Question: In what way does the history help explain the case?
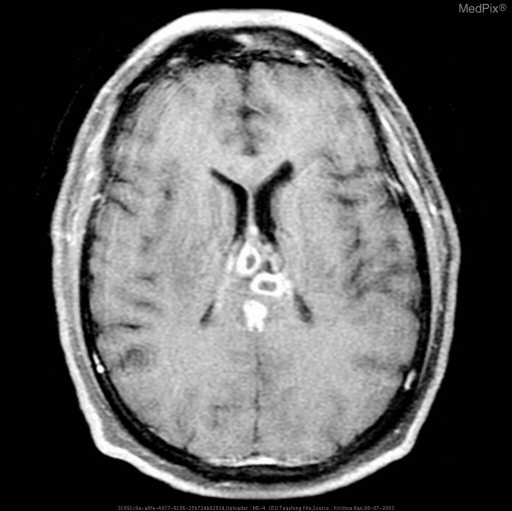
Answer: The patient's history of Patient presented with right-sided weakness and tonic-clonic activity in his right upper and lower extremity. is key in understanding the case.